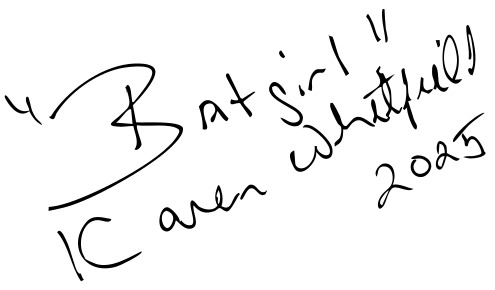
Signature of: karen whitfield